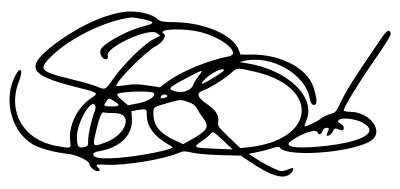
Signature of: schoolboy q